Question: Talk about the condition:
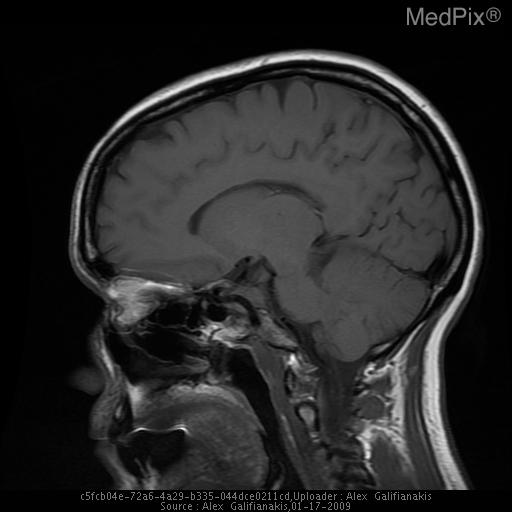
Answer: The disease is discussed as: Meningiomas are the most common extra-axial  tumor and the most common non-glial intracranial tumor.  They are normally solid, well-marginated benign lesions originating from the meninges accounting for 15- 20% of adult brain tumors.  The most common locations include the bilateral convexities, parasagittal regions, parafalcine, sphenoid wing, olfactory groove, and suprasellar region.  The typical appearance of a meningioma is a homogeneous solid tumor.  Nonenhanced computed tomography demonstrates a homogeneous mass that is isodense to intracranial parenchyma. Contrast enhanced scans demonstrate diffusely homogeneous enhancement. MRI is typically isointense to relatively hypointense on T1 weighted images. T2 weighted images generally demonstrate slightly increased signal intensity in relationship to the contiguous gray matter. Gadolinium enhanced MR images demonstrate intense uniform enhancement.  Although meningiomas are histologically benign, they may invade surrounding structures including the dura and bony structures.  On rare occasions, the meningioma may completely penetrate the calvarium to invade the scalp. Meningiomas may occasionally present atypical imaging features such as those seen in cystic, lipoblastic, or angioblastic meningiomas.  Peritumoral edema and ring enhancement may also be seen.